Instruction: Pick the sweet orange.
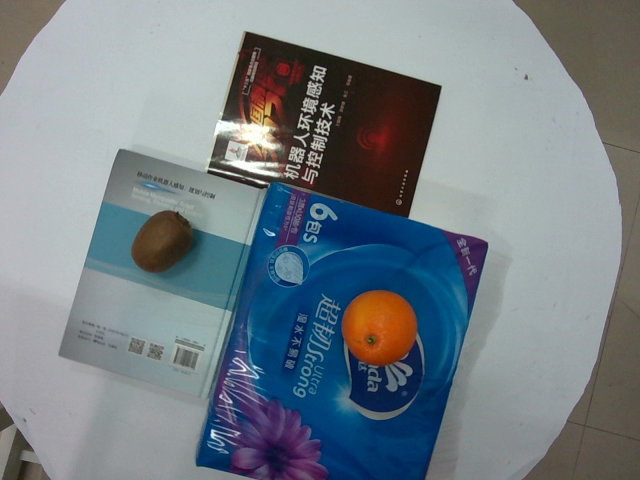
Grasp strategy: vertical